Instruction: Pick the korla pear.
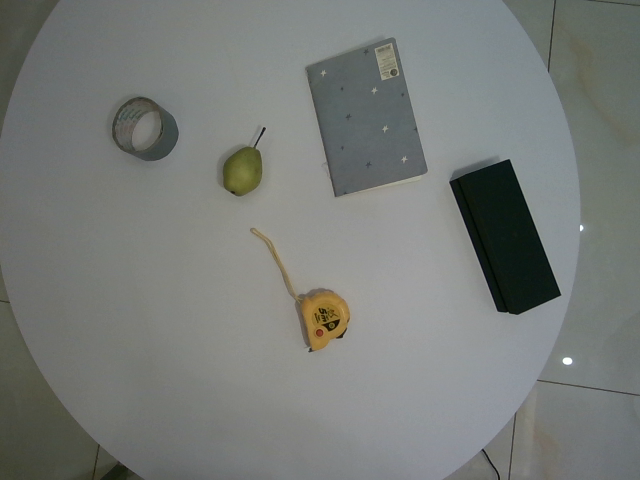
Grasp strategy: vertical